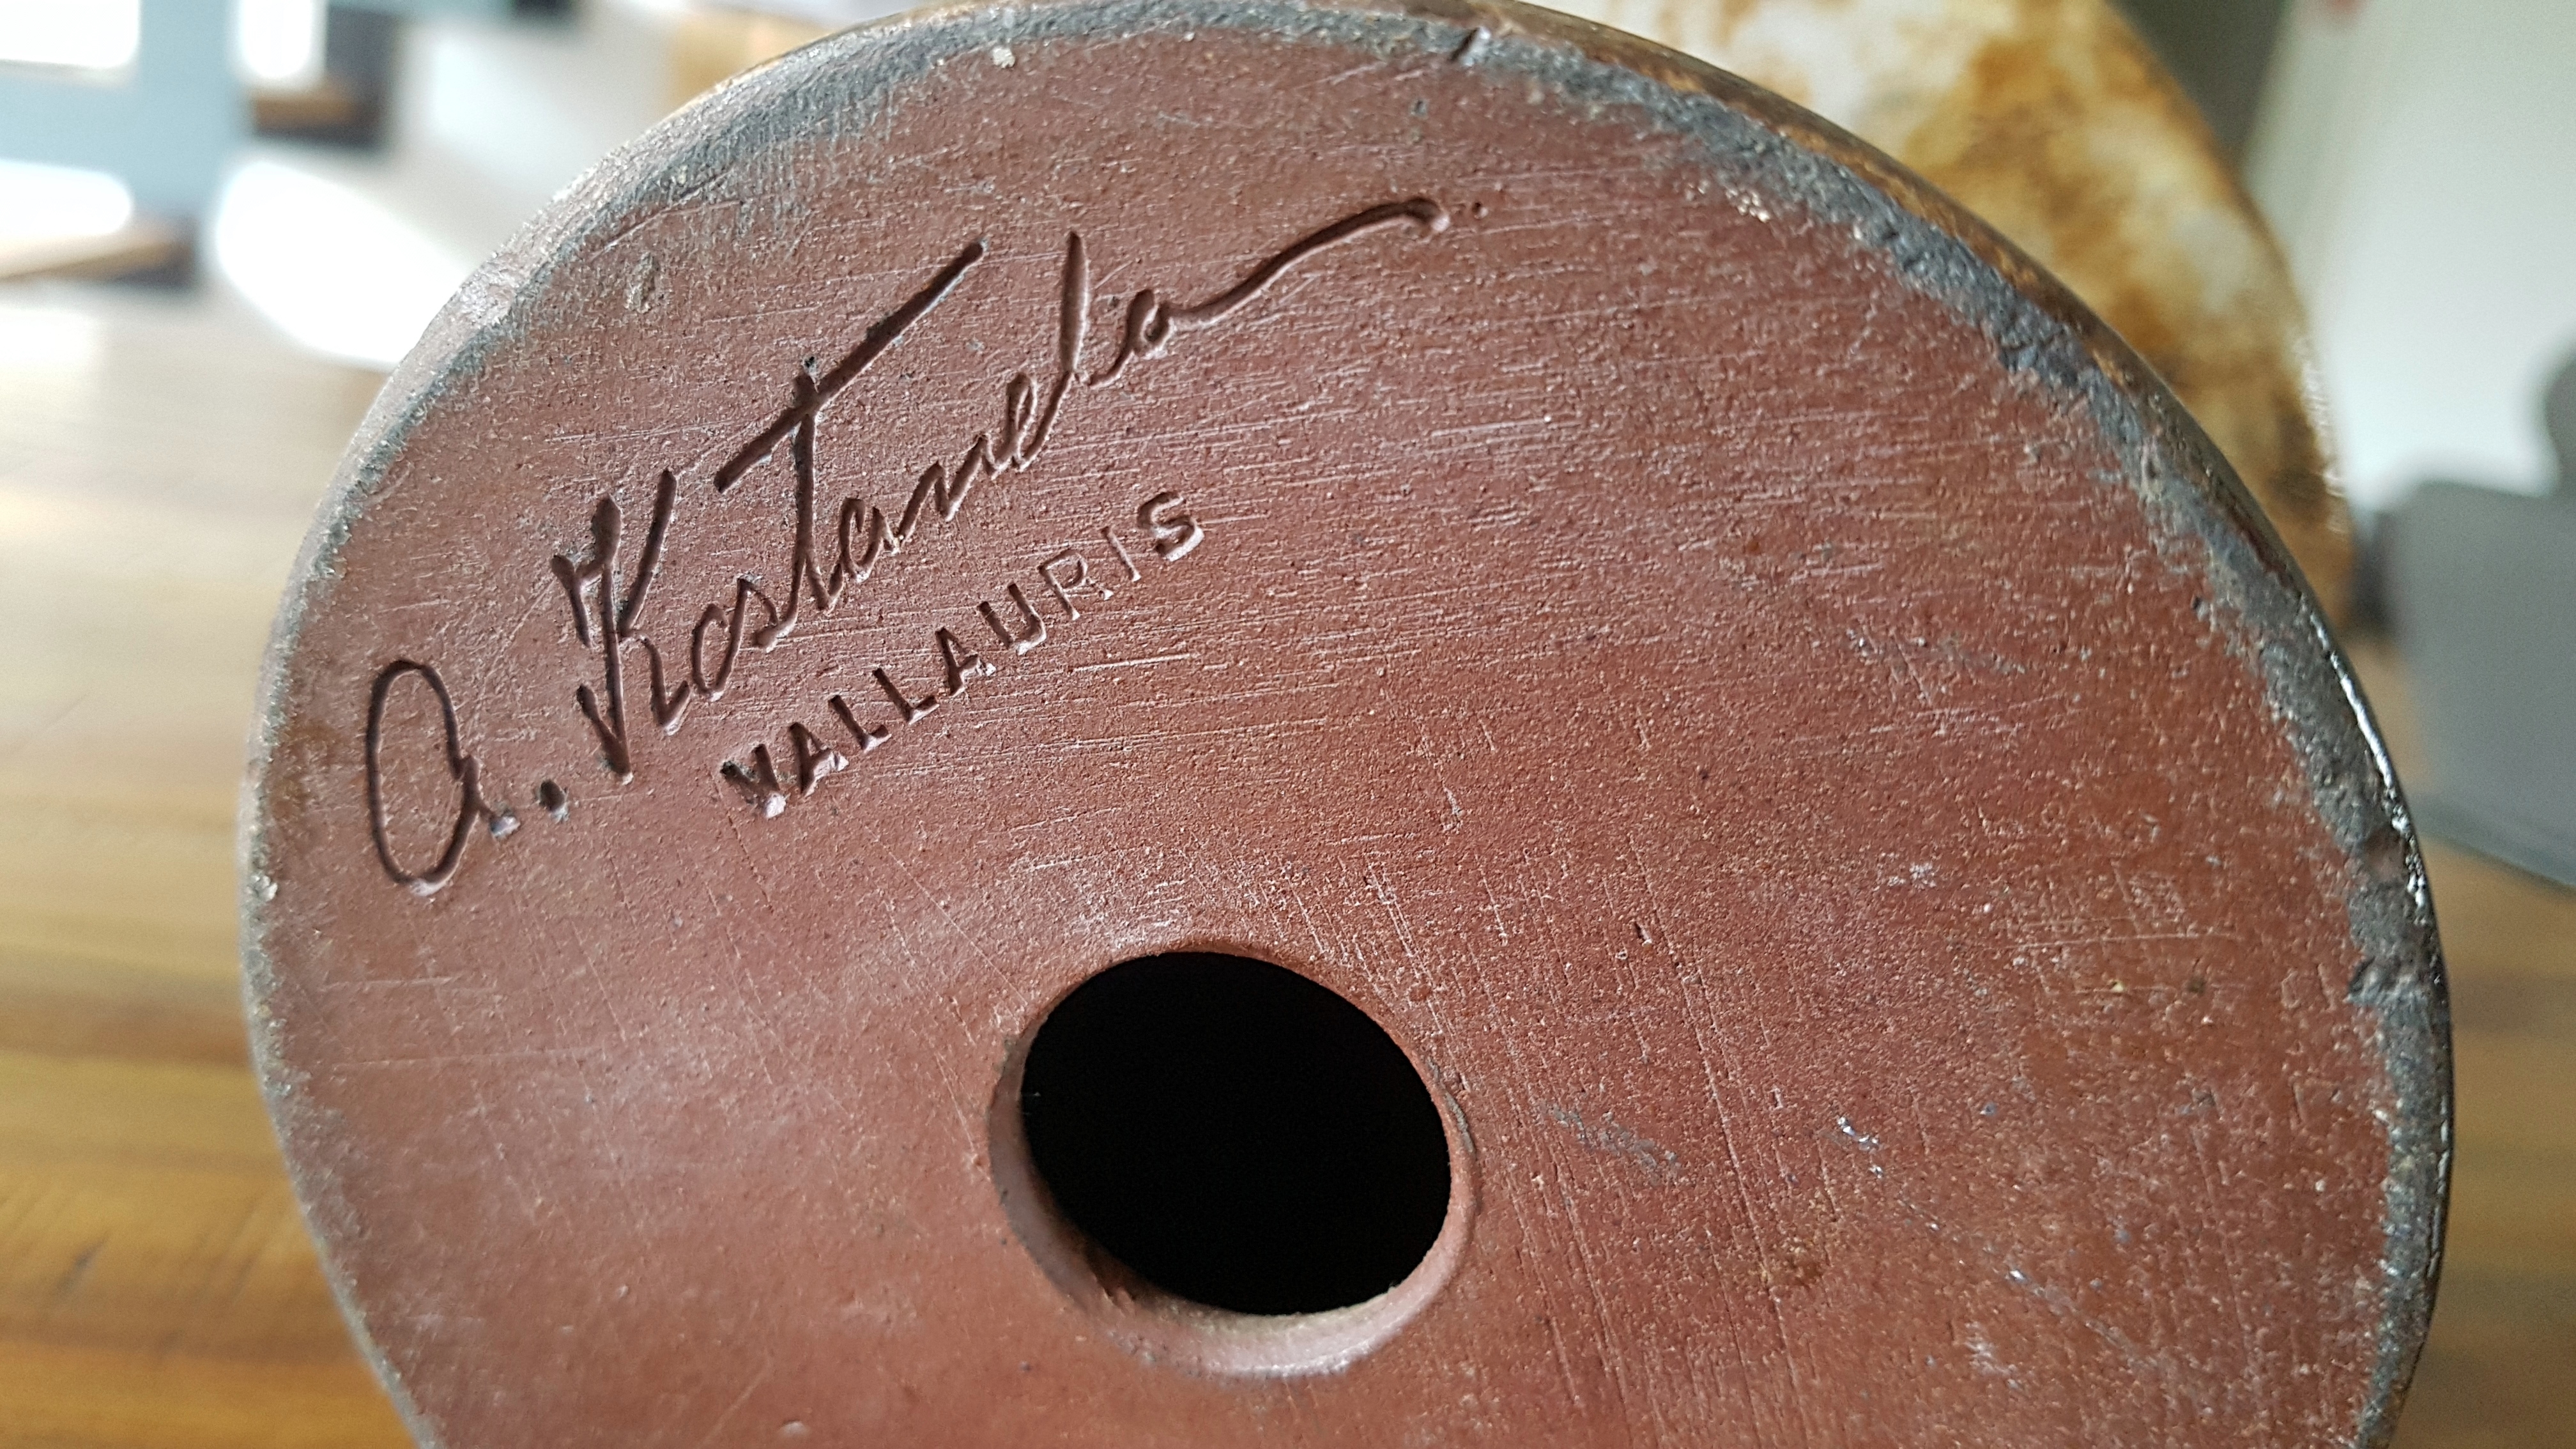
Signature of: alexandre kostanda